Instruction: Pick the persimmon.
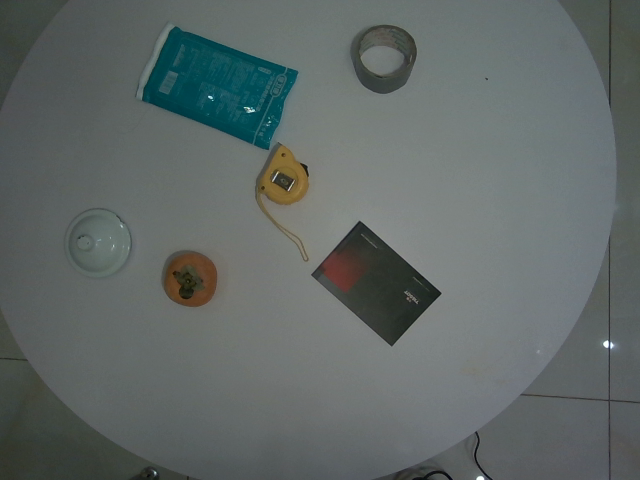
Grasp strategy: vertical